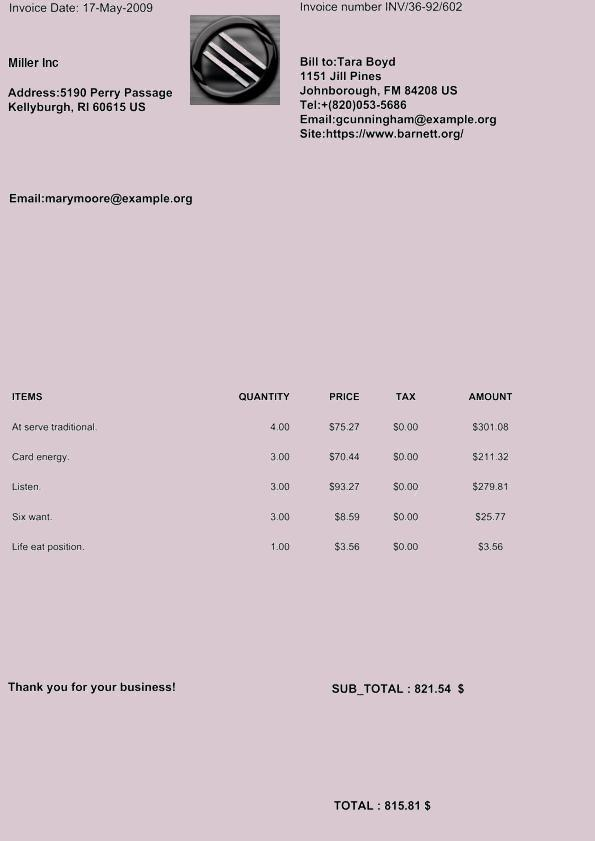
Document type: Invoice